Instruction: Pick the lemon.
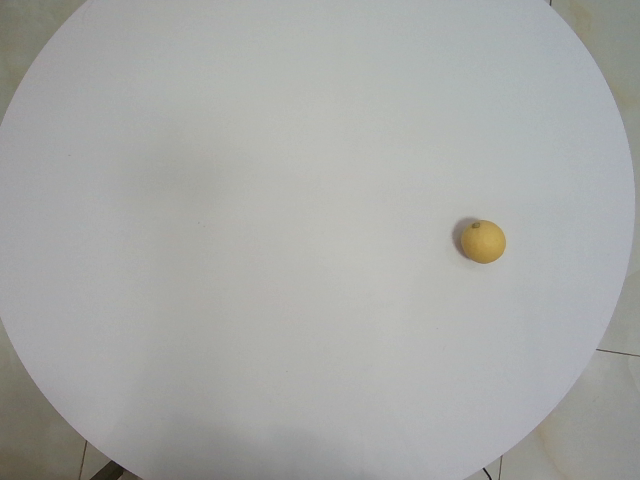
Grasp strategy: vertical